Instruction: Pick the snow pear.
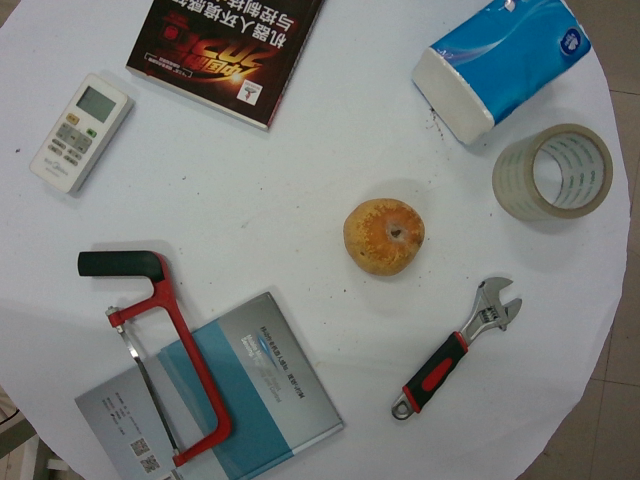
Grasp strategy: vertical